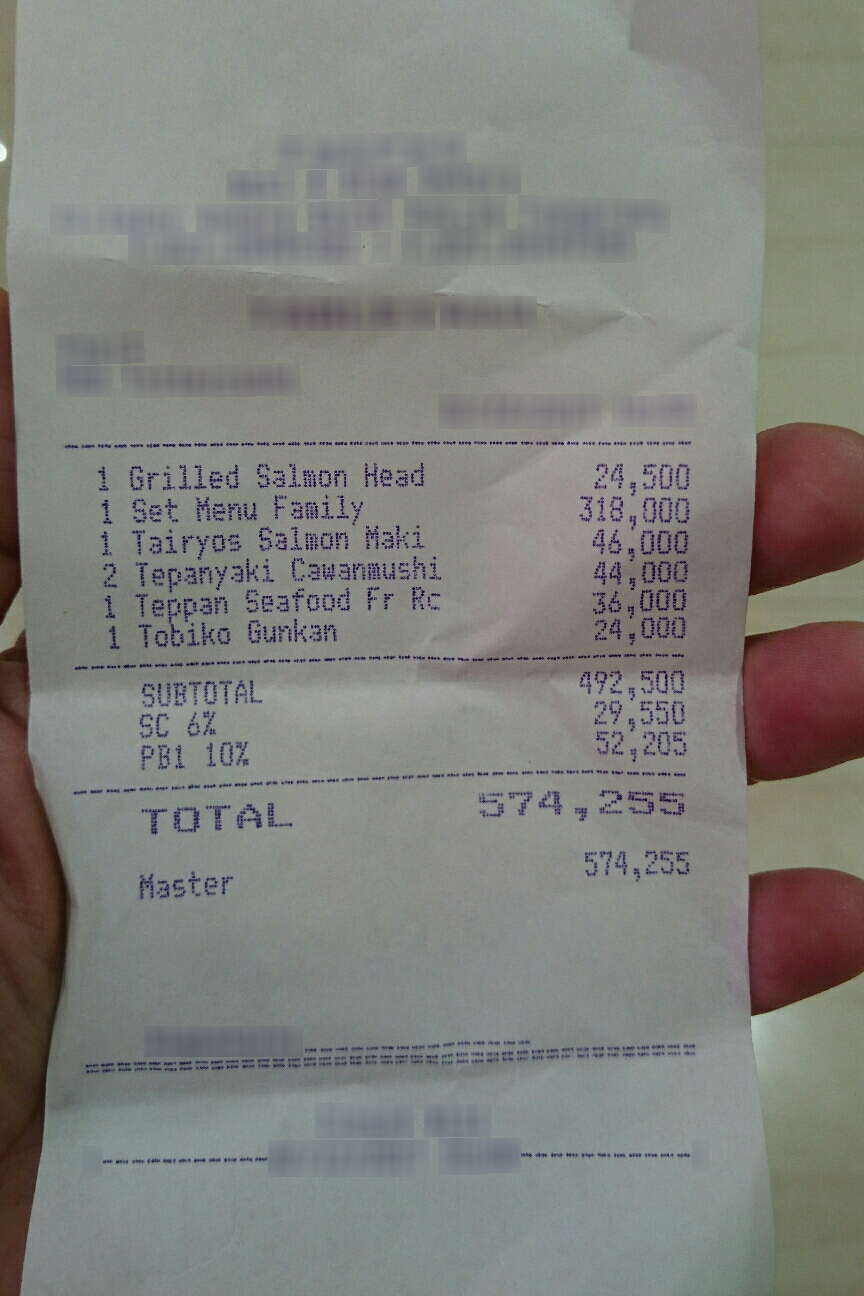
Number of items: 6
Subtotal: 492,500
Service charge: 29,550
Tax: 52,205
Total: 574,255
OCR text regions:
text: TOTAL
text: 574,255
text: 574,255
text: Master
text: 1
text: Grilled
text: Salmon
text: Head
text: 24,500
text: SUBTOTAL
text: 492,500
text: PB1
text: 10%
text: 52,205
text: SC
text: 6%
text: 29,550
text: 1
text: Set
text: Menu
text: Family
text: 318,000
text: 1
text: Tairyos
text: Salmon
text: Maki
text: 46,000
text: 2
text: Tepanyaki
text: Cawanmushi
text: 44,000
text: 1
text: Teppan
text: Seafood
text: Fr
text: Rc
text: 36,000
text: 1
text: Tobiko
text: Gunkan
text: 24,000